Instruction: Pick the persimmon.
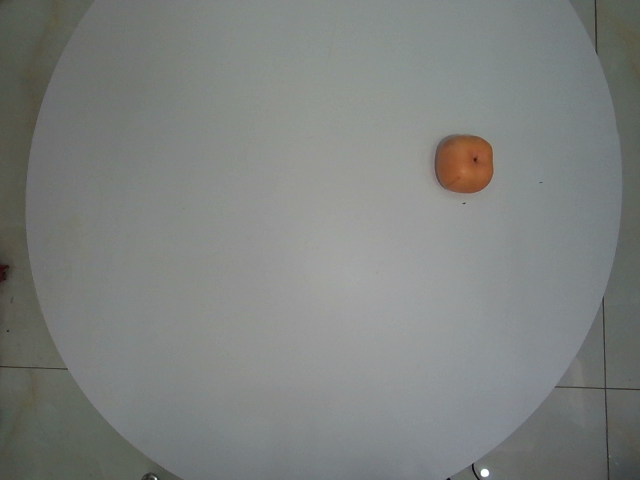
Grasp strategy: vertical